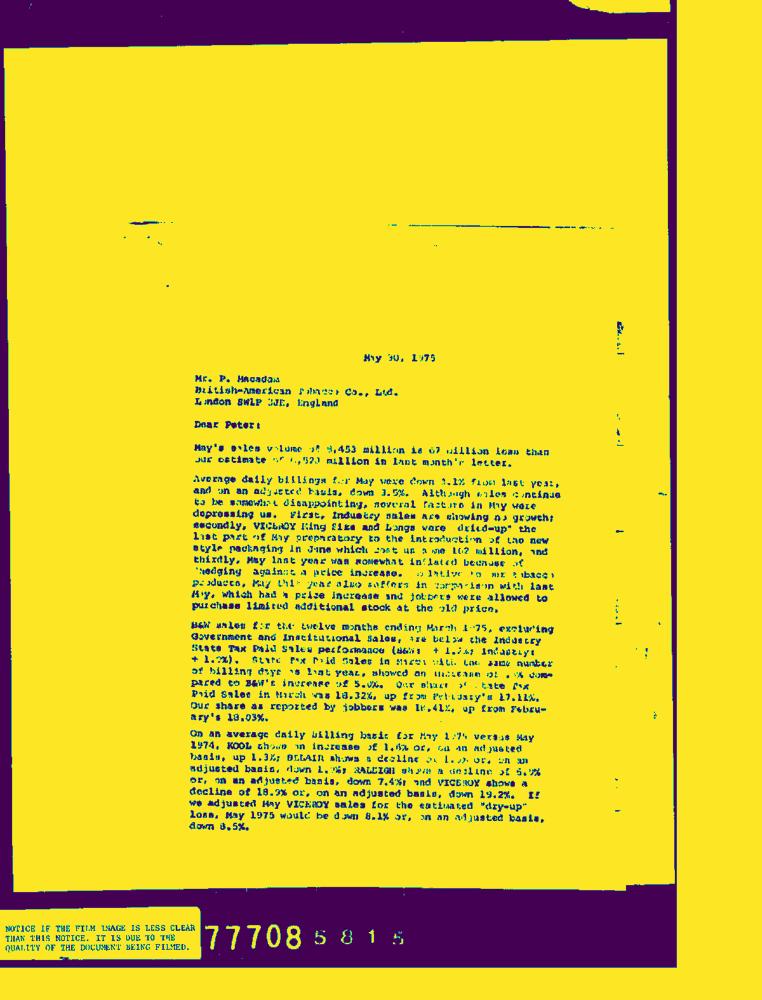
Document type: Letter-Doc